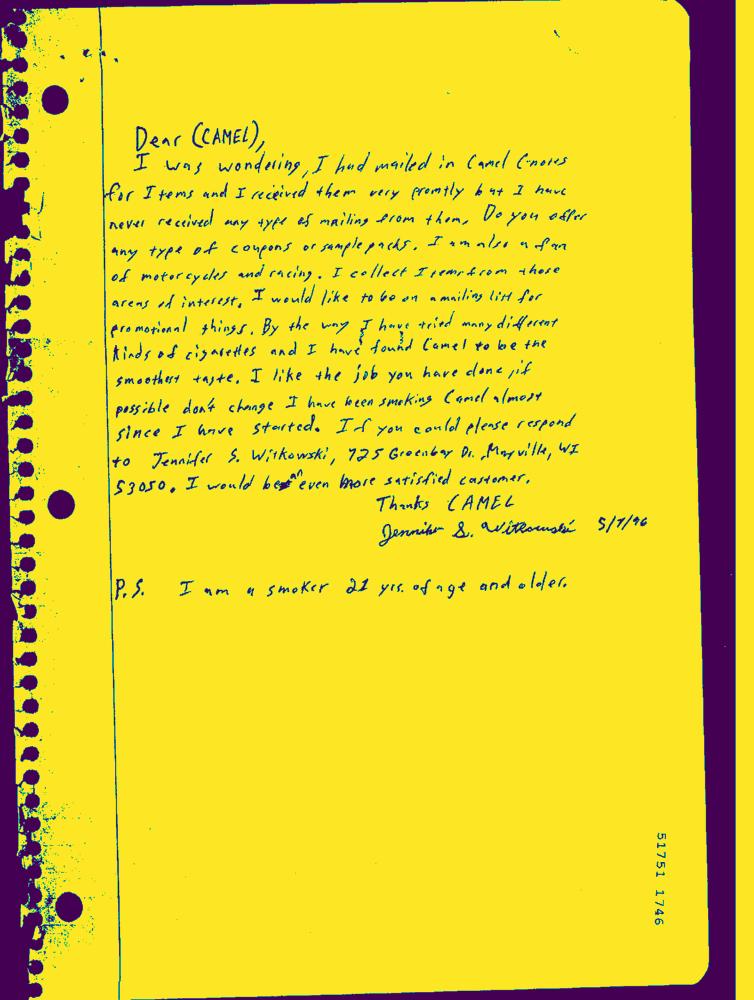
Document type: Hand-Written